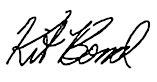
Signature of: kit bond